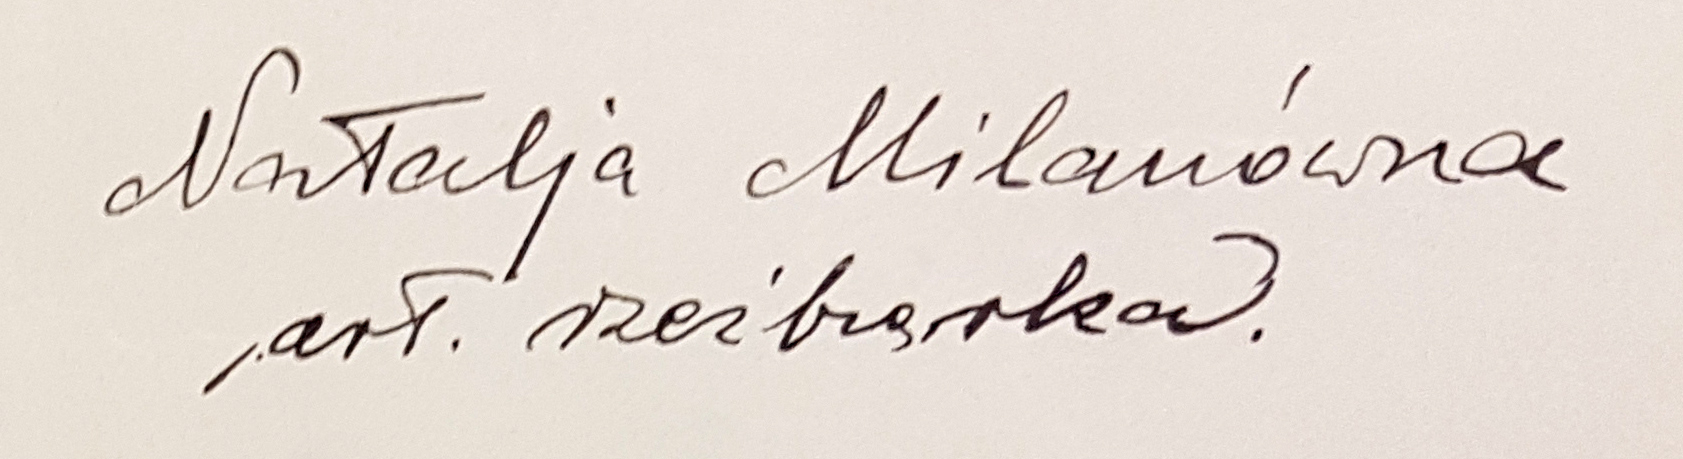
Signature of: natalia milan